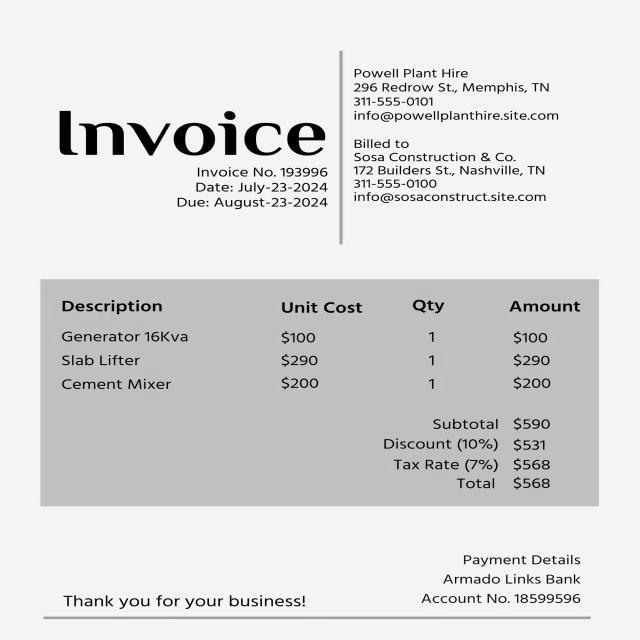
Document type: Invoice